Question: Which state is mentioned in the document?
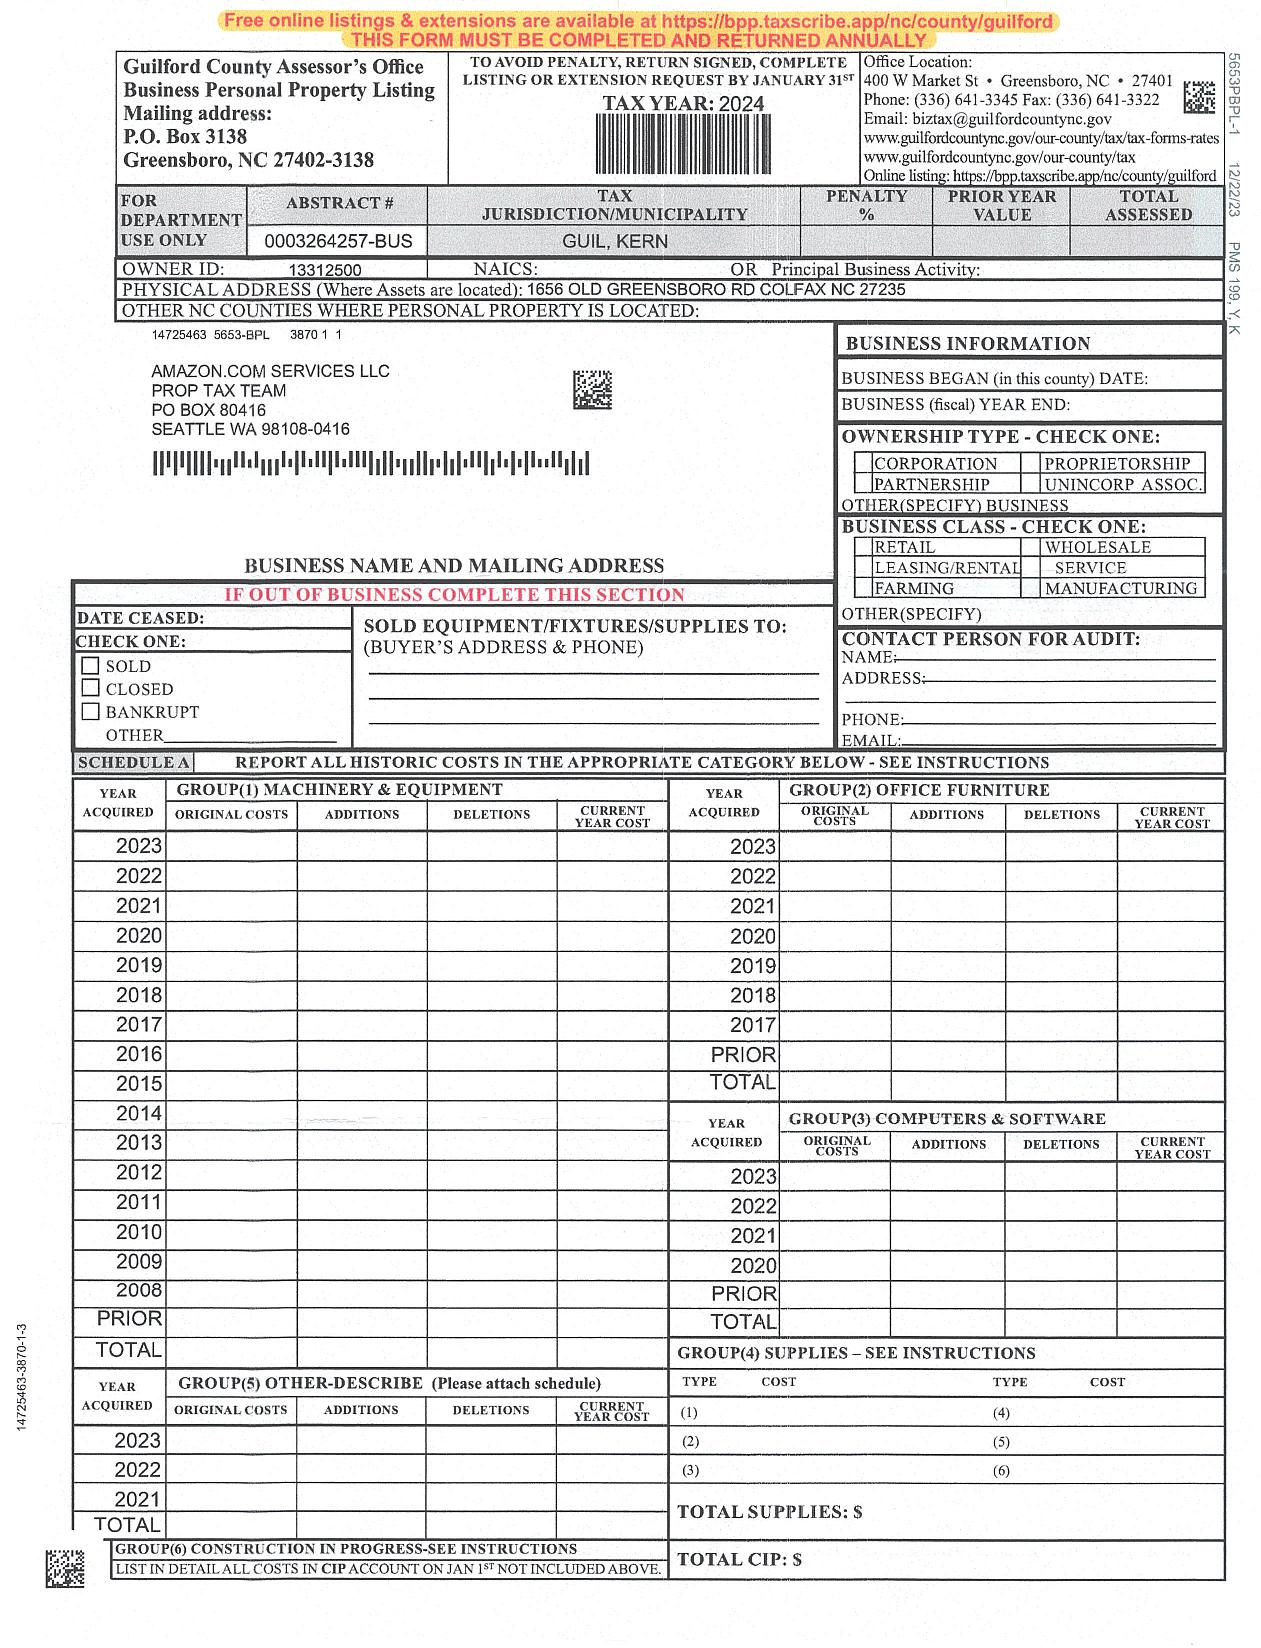
Answer: "NC"